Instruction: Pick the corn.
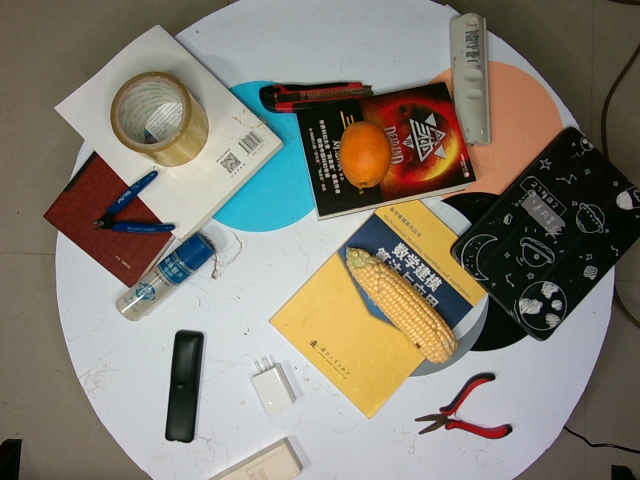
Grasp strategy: vertical